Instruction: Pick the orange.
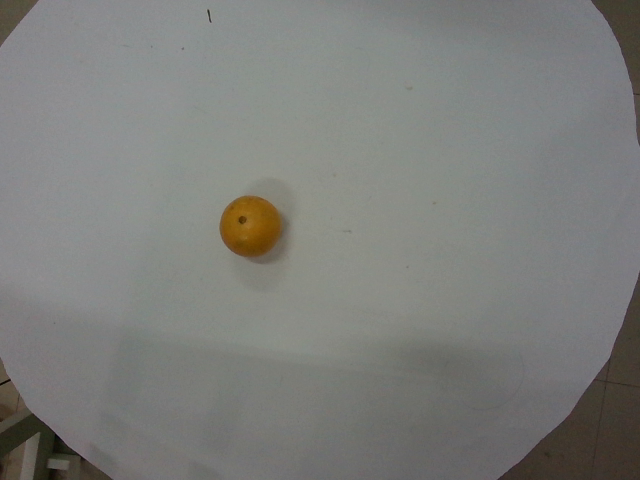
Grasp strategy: vertical